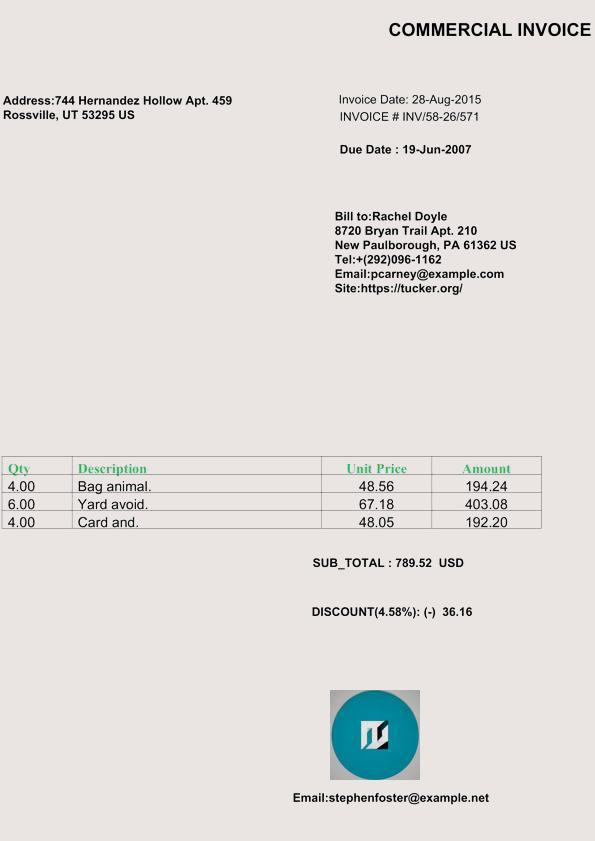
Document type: Invoice